Question: Explain the disease:
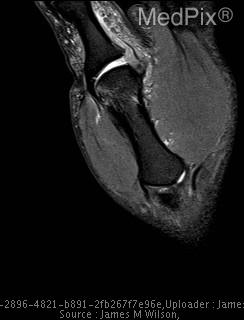
Answer: The disease is discussed as: Ulnar collateral ligament tears, also known as UCL rupture or gamekeeper's thumb, involves disruption of the UCL of the first metacarpophalangeal joint; it is often associated with proximal phalanx base fracture.  The majority of the ruptures occur distally.  Stener's lesion accounts for 50% of the complete tears and frequently found in skiers.

The mechanism involves forced abduction of the thumb causing hyperextension of the UCL.  Displacement of the UCL proximal and superficial to the adductor pollicis aponeurosis is the Stener's lesion.  An avulsed bone fragment or volar subluxation may also be seen.  Localized joint pain is the common complaint.

Classified as partial or complete tears (types I-III).

MRI: T1-weighted or T2*-weighted coronal images show edema, thickening, disruption, displacement, or entrapment of the UCL, with the key sign being discontinuity of the UCL to the proximal phalanx.  With the Stener's lesion, other findings may be: retracted mass of UCL, UCL trapped superficially or intersecting the adductor aponeurosis, gross displacement of the UCL medial to the aponeurosis, or "yo-yo on a string" appearance of a retracted and balled up UCL.

UCL tears and Stener's lesions require coronal images through the first metacarpophalangeal joint acquired parallel to the plane of the collateral ligaments.

Retracted UCL is seen with folded or horizontally directed fibers in Stener's lesion, which is defined by entrapment of the UCL by adductor pollicis aponeurosis.